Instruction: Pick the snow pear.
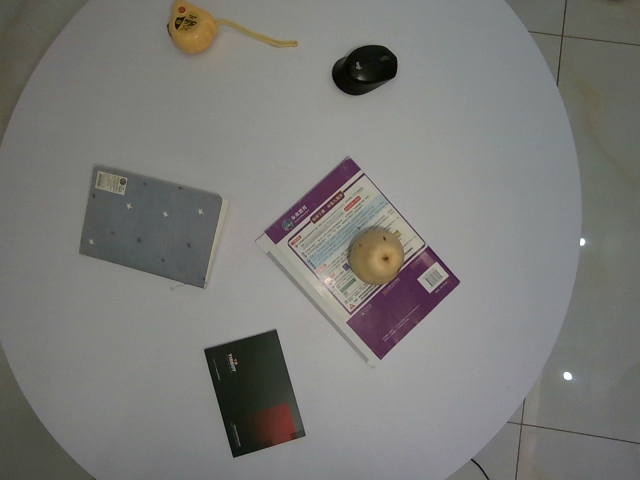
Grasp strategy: vertical